Question: What is the estimated tax bill amount according to the document?
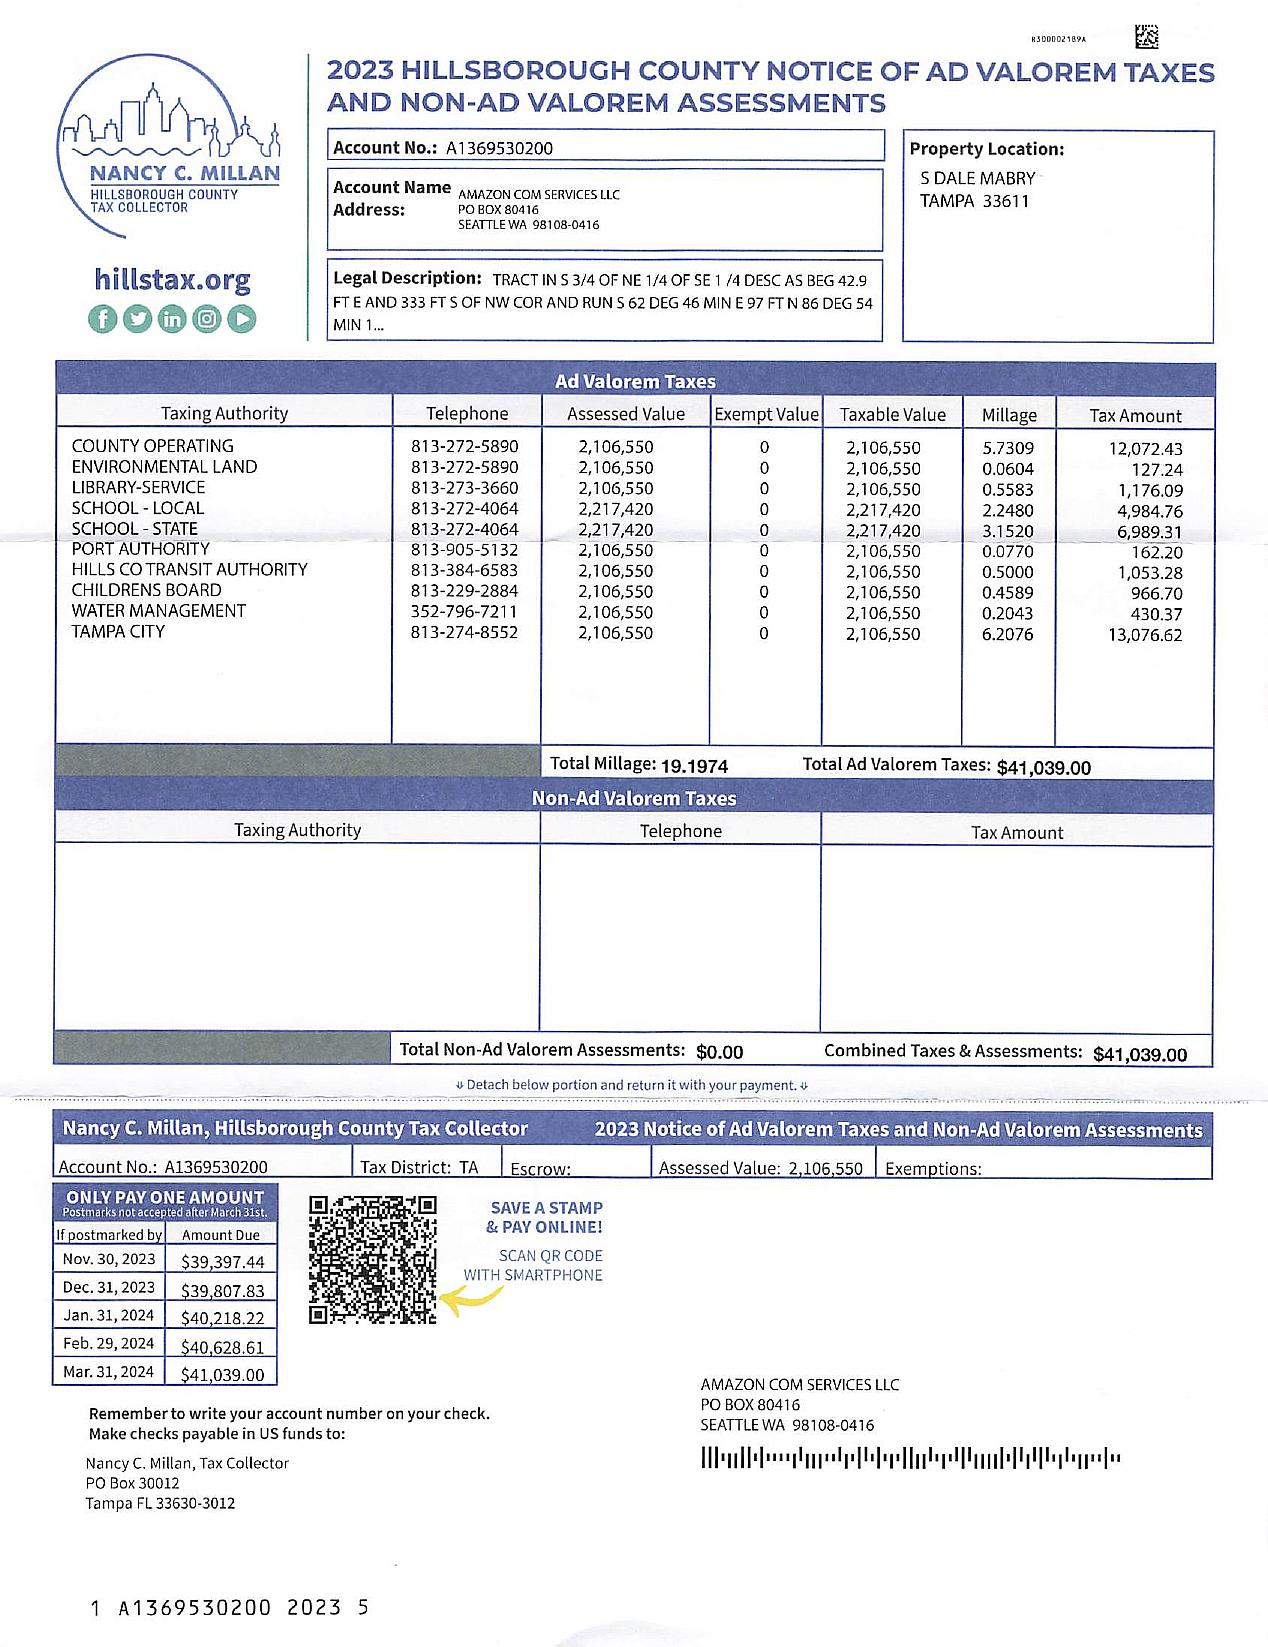
Answer: "41,039.00"